Question: Talk about the condition:
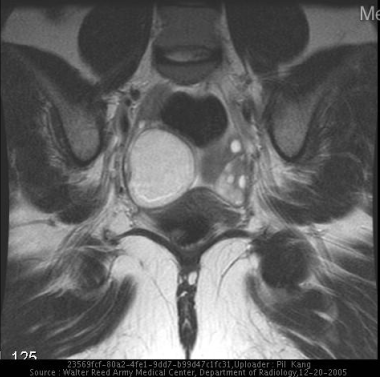
Answer: The disease is discussed as: Germ cell tumors make up 25% of all ovarian tumors.  Of these, the most common germ cell tumor of the ovaries is the benign cystic teratoma or the dermoid cyst.  These usually occur in younger women.  They are bilateral in about 15% of the time.  They have a variegated appearance on ultrasound, but predominantly appear as a complex cyst.  They can have a large area of shadowing due to the presence of tooth-like calcifications.  Demonstration of fat in either CT or MR strongly suggests the diagnosis.  Rarely these tumors undergo malignant degeneration into squamous cell carcinoma. (7)

Currently, the elective treatment of choice is laparoscopic excision.  Series of articles in the literature has shown that laparoscopic excision compared to laparotomy is safe, with decreased hospital stay and less post-operative pain. (1, 2, 4, 5)  Some techniques have advocated aspirating the cyst before the removal (so that the cyst can be removed from the abdominal cavity through a smaller incision), with a slightly increased incident of post-operative fever (presumably from a reaction to the cyst fluid) but without any significant increased incidence of adhesions or peritonitis. (6)  There is the mention of the vaginal route of excision in the literature, with the article mentioning faster patient recovery and reduced spillage compared that to laparoscopic approaches. (3)